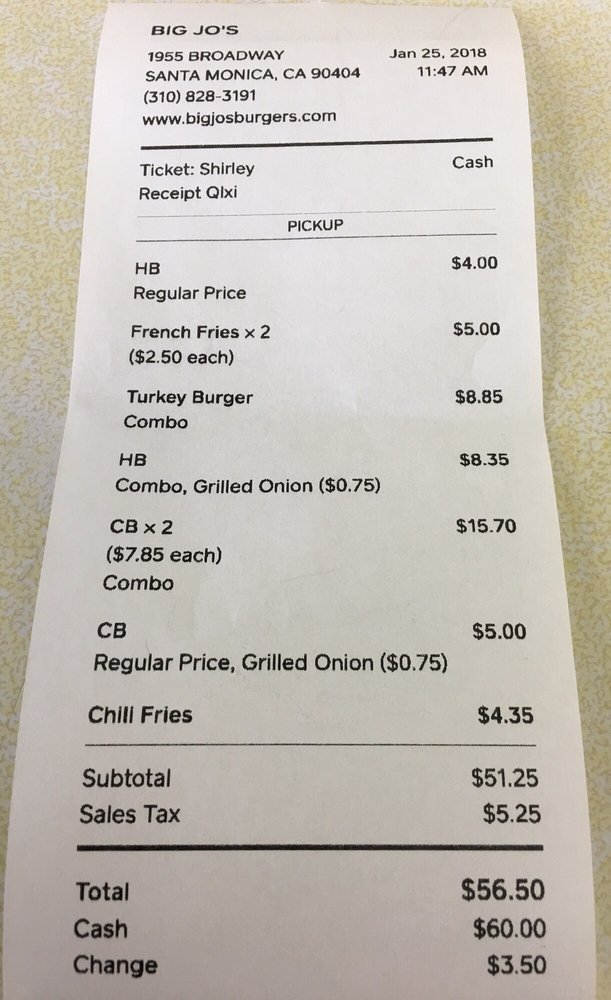
gt_parse: criticals: name: Total
price: $56.50
store: BIG JO'S
tell: (310) 828-3191